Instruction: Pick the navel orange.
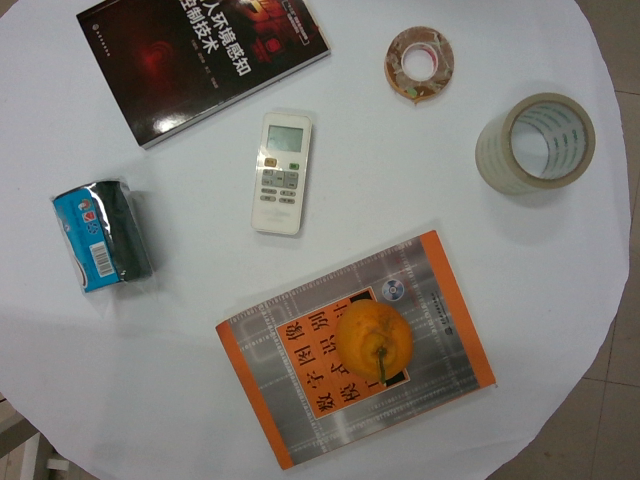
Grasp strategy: vertical